Question: Talk about the condition:
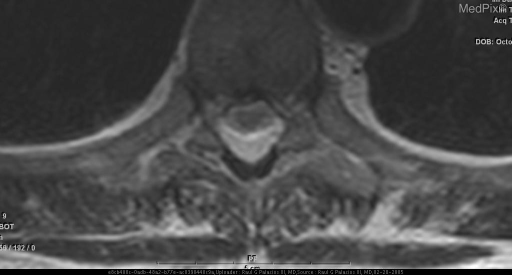
Answer: The disease is discussed as: Epidural spinal lipomatosis is a rare disease occurring more often in men than in women that usually presents with peripheral neurologic deficits and clinical features not unlike disc disease.  There is an increase in unencapsulated fat tissue within the epidural space of the spinal canal which subsequently leads to effacement of the sub arachnoid space, cord compression, and eventual cord atrophy.

The pathogenesis of this disorder ranges from excessive steroid use to frank obesity.  This disease has been observed in people with Cushing’s disease, hypothyroidism, and pituitary prolactinomas.  A number of cases have been completely idiopathic. Most reported cases were associated with moderate to high steroid use.  Thoracic involvement is most common followed by lumbar involvement next.  No cases of cervical involvement have ever been reported.

MR imaging has replaced CT as the study of choice for diagnosis of this disease.  Classically there is bright fat signal on T1 weighted sequences where dark CSF signal is expected.  Intermediate signal consistent with fat is seen on T2 weighted images were high CSF signal is expected.  Fat suppression and gadolinium is helpful but not entirely necessary.

Treatment options include surgical laminectomy to decompress the cord in cases of extreme compression.  If steroids are implicated, reduction of medication has shown benefit.  Finally, weight loss through increased physical activity has been successful in those capable.